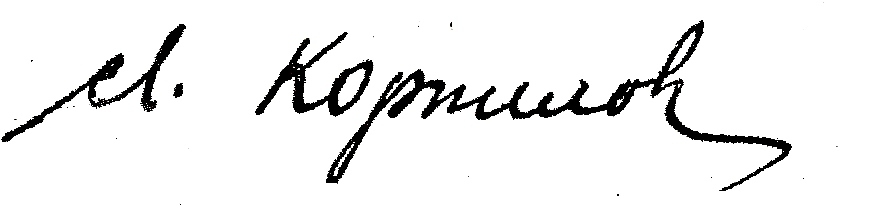
Signature of: lavr kornilov